Question: What appears to be the issue?
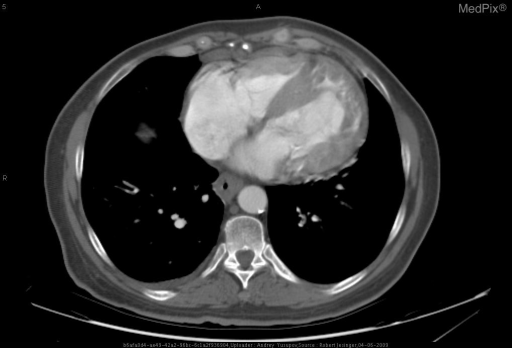
Answer: The findings suggest CT Scout radiograph demonstrated mild enlargement of the cardiac silouhette with mild increase in pulmonary vascularity.  There are calcification in the aorta.

The CT images reveal cardiac enlargement.  The positions of the aorta and main pulmonary artery are transposed, with the aorta lying anterior and to the left of the main pulmonary artery.

The positions of the ventricles are also reversed, with the anatomic left ventricle lying directly behind the sternum and the trabeculated right ventricle posterior, forming the left heart border.

These findings are consistent with a congenitally corrected transposition of the great arteries.. Enhanced CT image demonstrating a trabeculated appearance of the left ventricle with mild wall thickening of the right ventricle.  It appears as the right and left ventricle are swapped.. The patient might have a history of A 63 year old lady is being evaluated for cirrhosis..